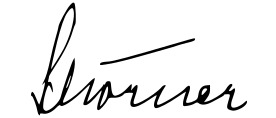
Signature of: ferdinand schörner